Question: How is the history relevant to the case?
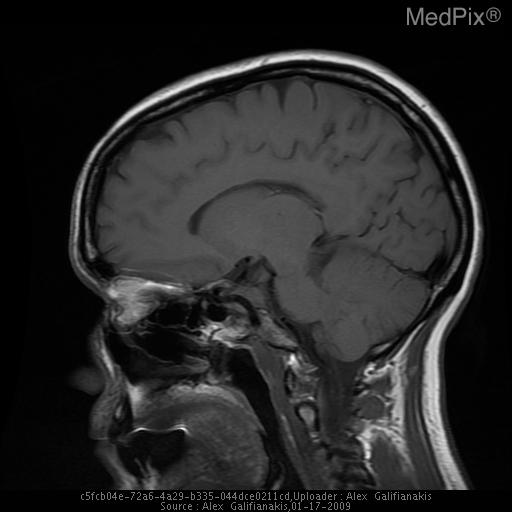
Answer: The patient's history of 42 y.o. woman with elevated prolactin. Please evaluate for evidence of pituitary adenoma is key in understanding the case.